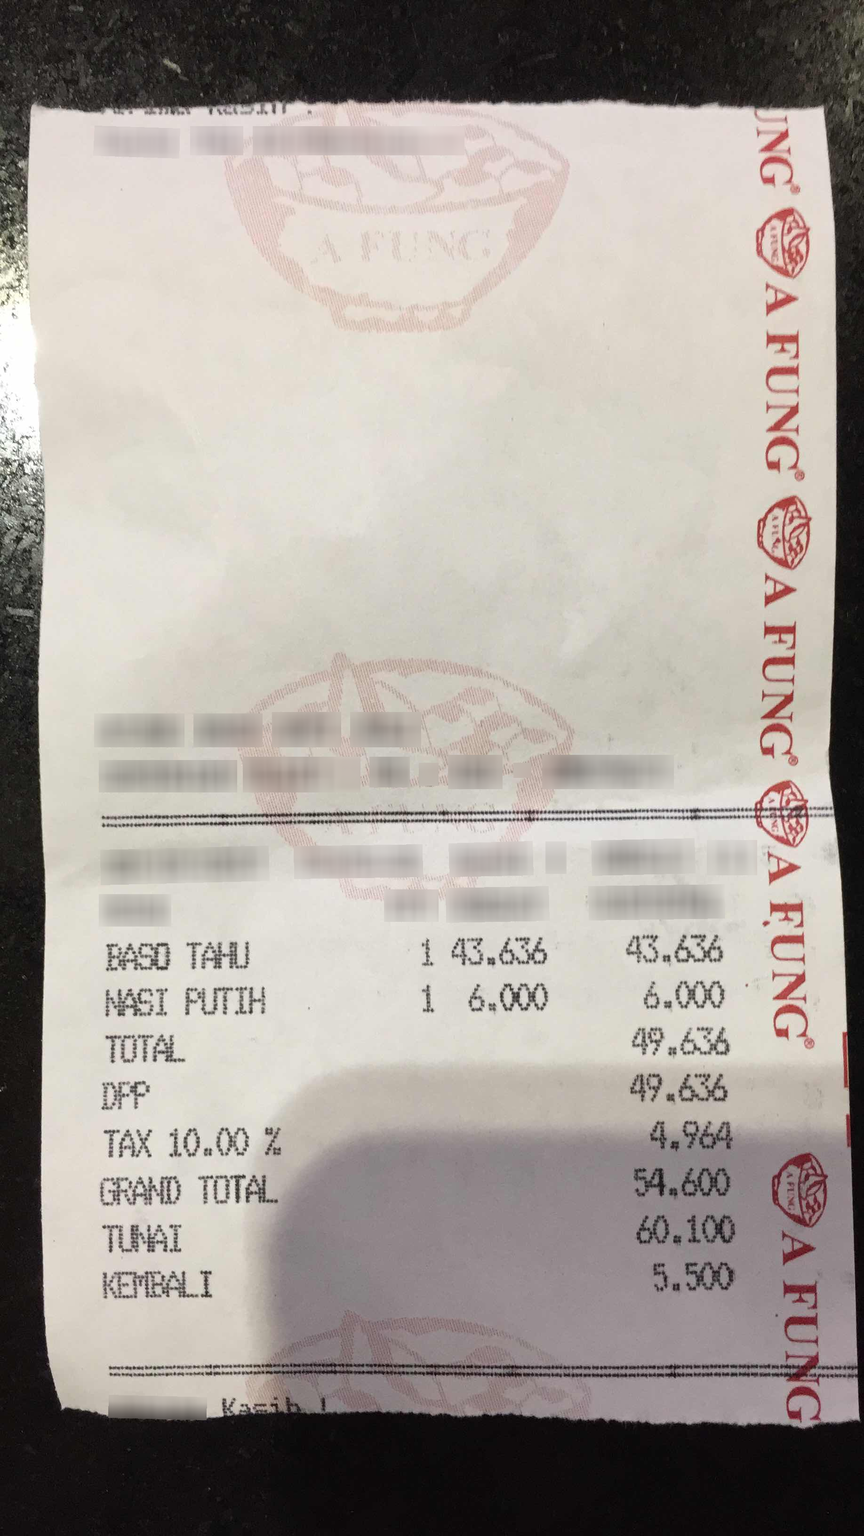
Extraction:
receipt: line_items: name: BASO TAHU
price: 43.636
qty: 1
name: NASI PUTIH
price: 6.000
qty: 1
subtotal: 49.636, 49.636
tax: 4.964
total: 54.600